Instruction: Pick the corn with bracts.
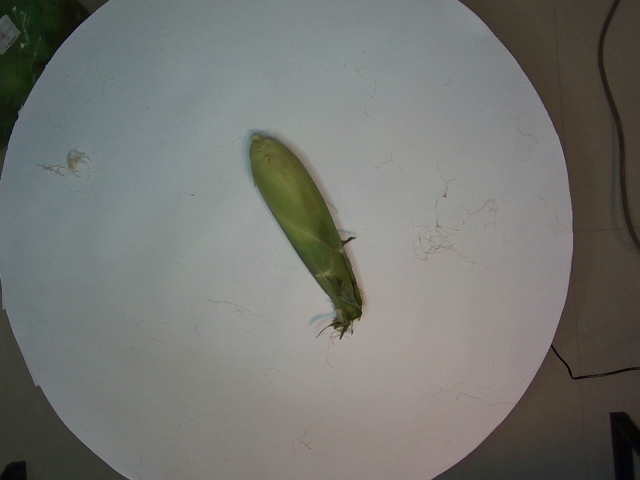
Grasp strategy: vertical